Question: What was observed in the imaging?
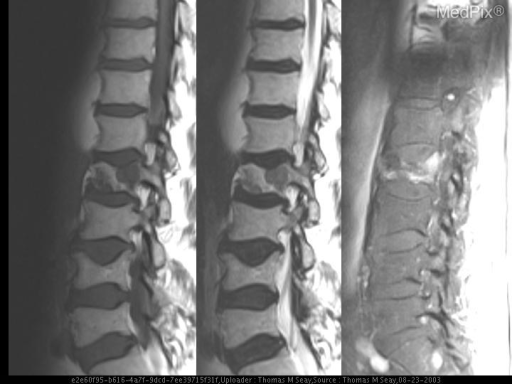
Answer: The imaging shows CT scan (without contrast due to renal insufficiency) revealed no evidence of intra-abdominal abscess, however the liver was found to harbor multiple lesions, biopsy of which revealed metastatic transitional cell carcinoma (figure 1). Additonally, a lytic lesion was found of the L2 vertebral body (figure 2). Because of the recurring fevers an Indium-111 tagged WBC study was requested (figures 3 and 4). After reviewing the indium scan results, the primary service relayed that the patient was also complaining of back pain. The differential diagnosis of the findings from the CT and Indium scan included possible discitis/vertebral osteomyelitis, and metastatic disease.

Subsequent MR (figure 5) of the lumbar spine demonstrates collapse of the L2 vertebral body, as well as heterogeneous marrow replacement. There was no surrounding fluid component. The discs did not demonstrate involvement with the process. There was marked gadolinium enhancement of the lesions within the vertebral body. Sagittal T1W, T2W, and post gadolinium fat saturated T1W views of the lumbar spine demonstrate collapse of the L2 vertebral body. There are lesions within the marrow space (particularly the pedicle) of low SI on T1, intermediate SI on T2 and with enhancement on the post gadolinium images. The adjacent discs are not involved with the process, nor is there evidence of extraosseous extension..